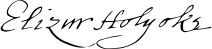
Signature of: elizur holyoke